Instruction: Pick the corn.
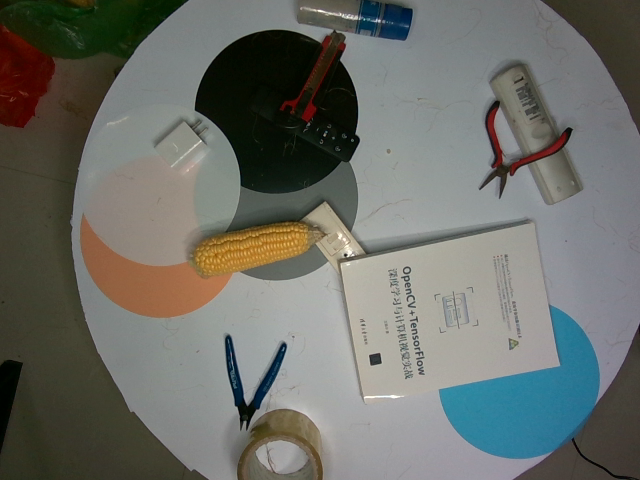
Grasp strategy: vertical